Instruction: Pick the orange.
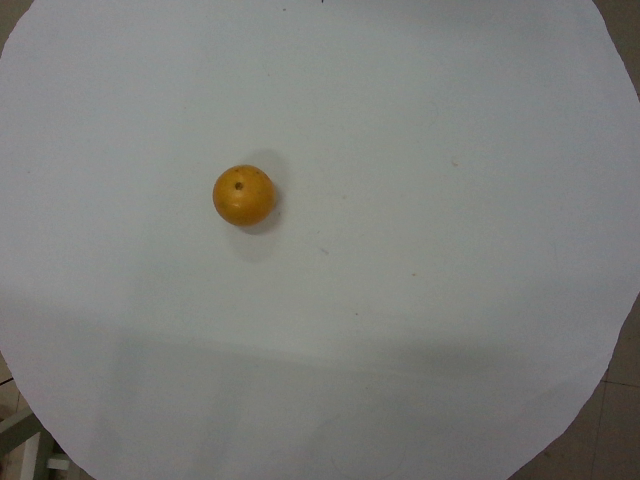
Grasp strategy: vertical